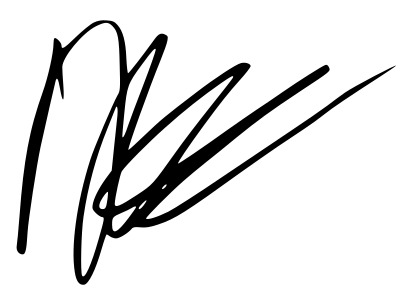
Signature of: jpegmafia